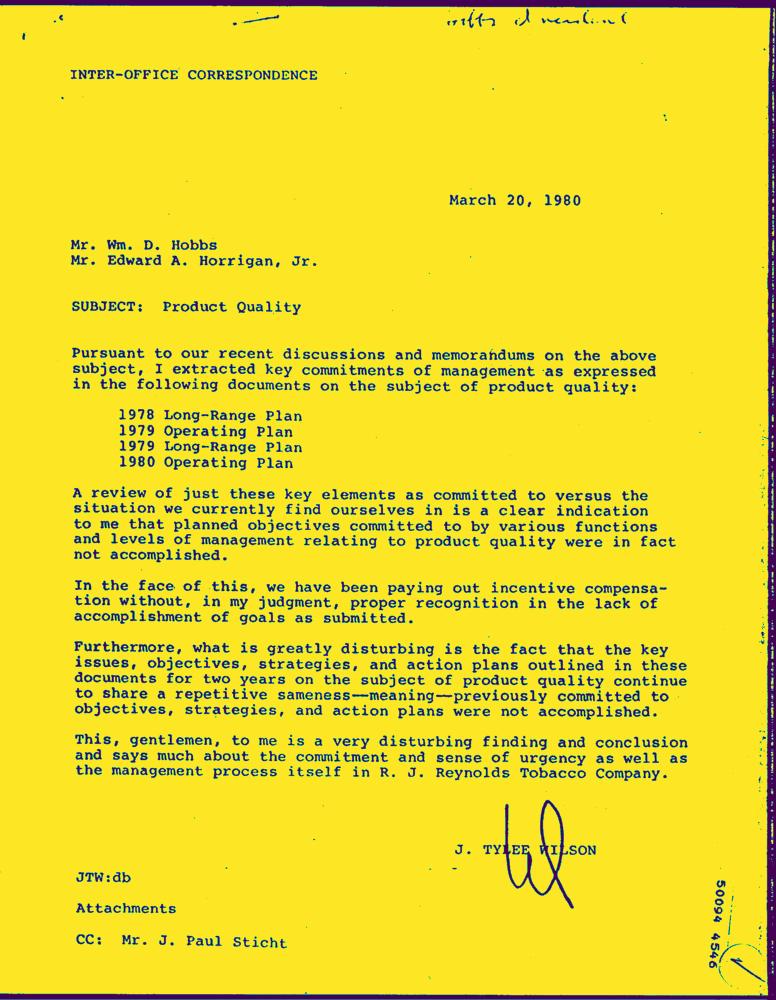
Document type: Letter-Doc